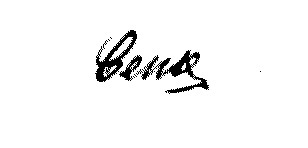
Signature of: eugenie francoise cense